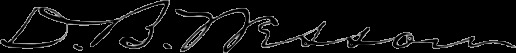
Signature of: daniel b wesson